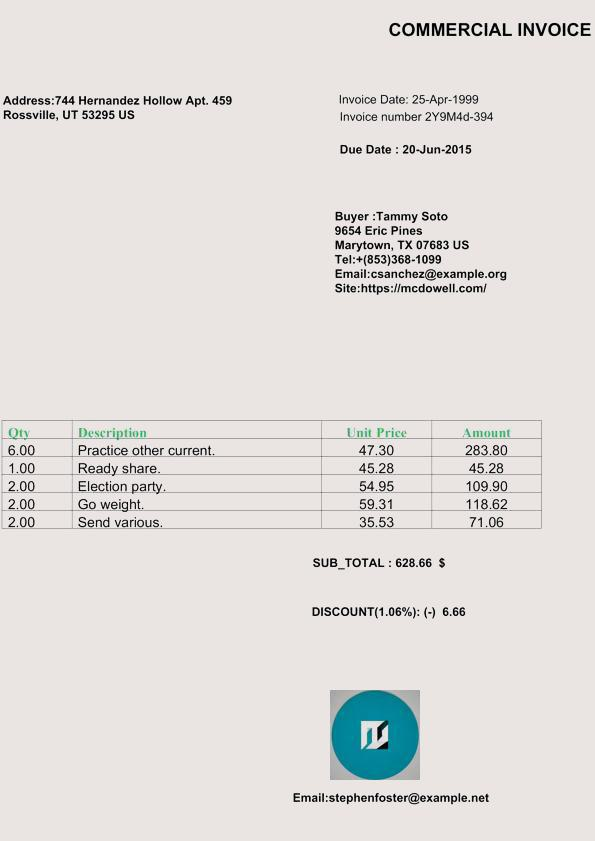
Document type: Invoice